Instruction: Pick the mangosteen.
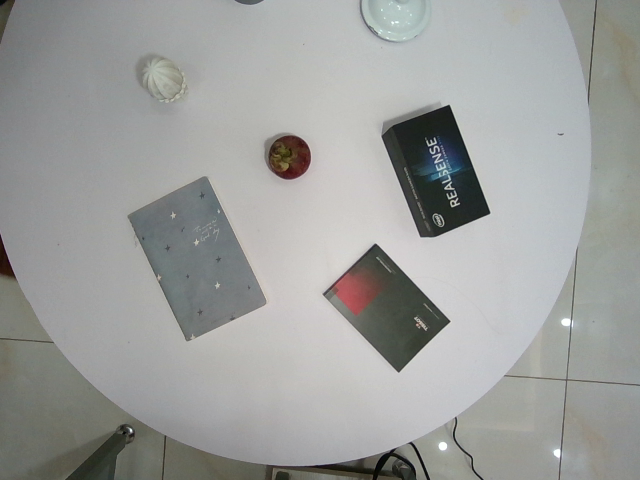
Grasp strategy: vertical